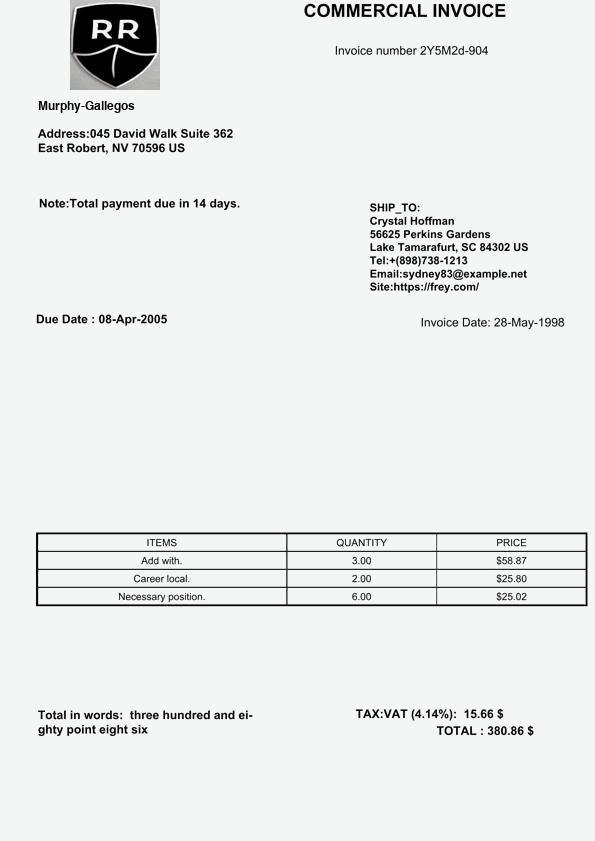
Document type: Invoice